Question: What is the suspected problem?
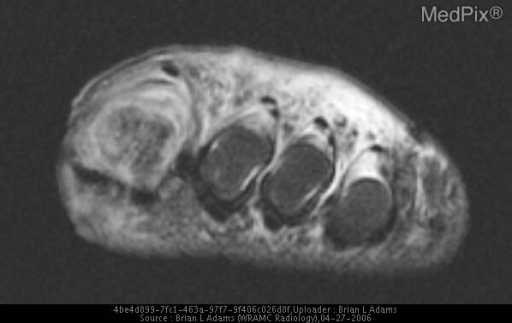
Answer: The findings suggest Anteroposterior and oblique radiographs of the left foot show severe osteopenia of the bones of the foot and ankle, as well as extensive calcifications of the visualized arteries of the foot.  There is erosion of the medial aspect of the head of the first metatarsal and thickening of the adjacent medial soft tissues.  Additionally, there is ulceration (1.2 cm in length) in the superficial soft tissues medial to the head of the first metatarsal.  Also radiographs showed incidental findings of metatarsus primus varus with hallux valgus deformities.

T1-weighted, axial MR images of the left foot show extensive areas of low-signal intensity around the head of the first metatarsal and the medial soft tissues.

Fast spin echo (FSE), T2-weighted with fat saturation, axial MR images of the left foot and short tau inversion recovery (STIR) sagittal MR images show that areas of low-signal intensity on T1-weighted MR images (the soft tissues) become areas of high-signal intensity.  There are also areas of high-signal intensity in the head of the first metatarsal and the distal metaphysis and in the tibial (medial) sesamoid bone.  These fat-suppressed MR images also show areas of high-signal intensity in the plantar muscles.

Post-contrast T1-weighted with fat saturation MR images of the left foot in both the axial (not shown) and sagittal planes show enhancement of the head of the first metatarsal, the tibial sesamoid, and surrounding soft tissues.  On post-contrast MR images, no necrosis in muscles or soft tissues, manifested by nonenhancing areas, are found.

These combined findings on fat-suppressed and contrast-enhanced MR images are consistent with myositis and cellulitis of the soft tissues and osteomyelitis of the head of the first metatarsal and tibial sesamoid.  The tendons of the tarsus and foot are normal.. Fast spin echo (FSE), T2-weighted with fat saturation, axial MR image showing that areas of low-signal intensity on T1-weighted MR images (the soft tissues) become areas of high-signal intensity.  There are also areas of high-signal intensity in the head of the first metatarsal.. The patient might have a history of The patient is an 83-year-old, African-American woman with a history of diabetes mellitus, hypertension, hyperlipidemia, hepatitis C, and neurosyphilis, who was admitted to the hospital for worsening of a chronic, nonhealing, left-foot ulcer that had been followed closely by the Podiatry service with repeated debridements and courses of oral antibiotics.  On the current admission, the patient denied having had any fevers, chills, or feelings of malaise, but stated that her glycemic control had been poor..